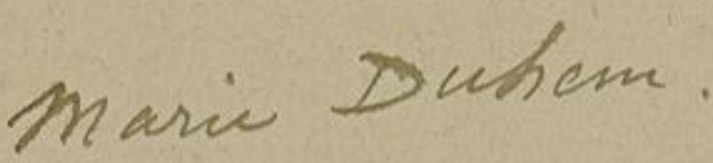
Signature of: marie duhem